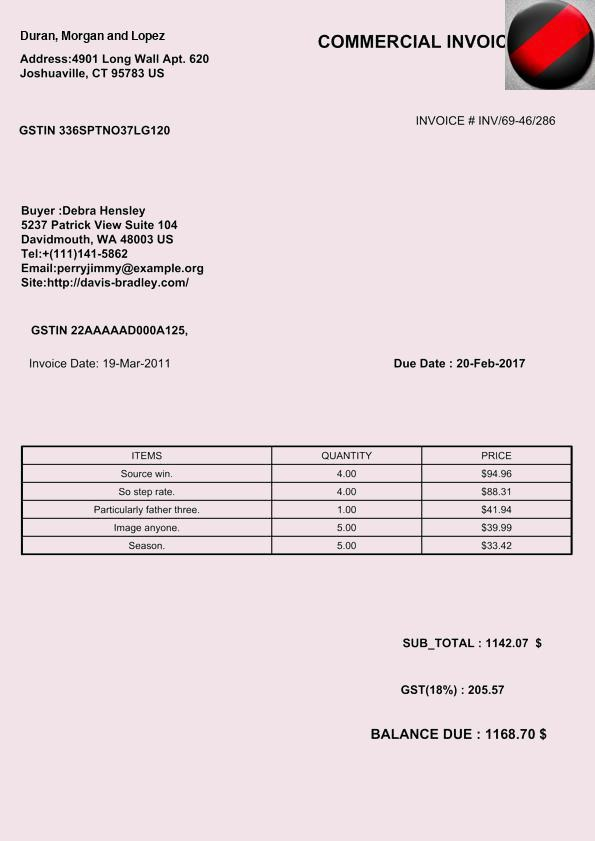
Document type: Invoice